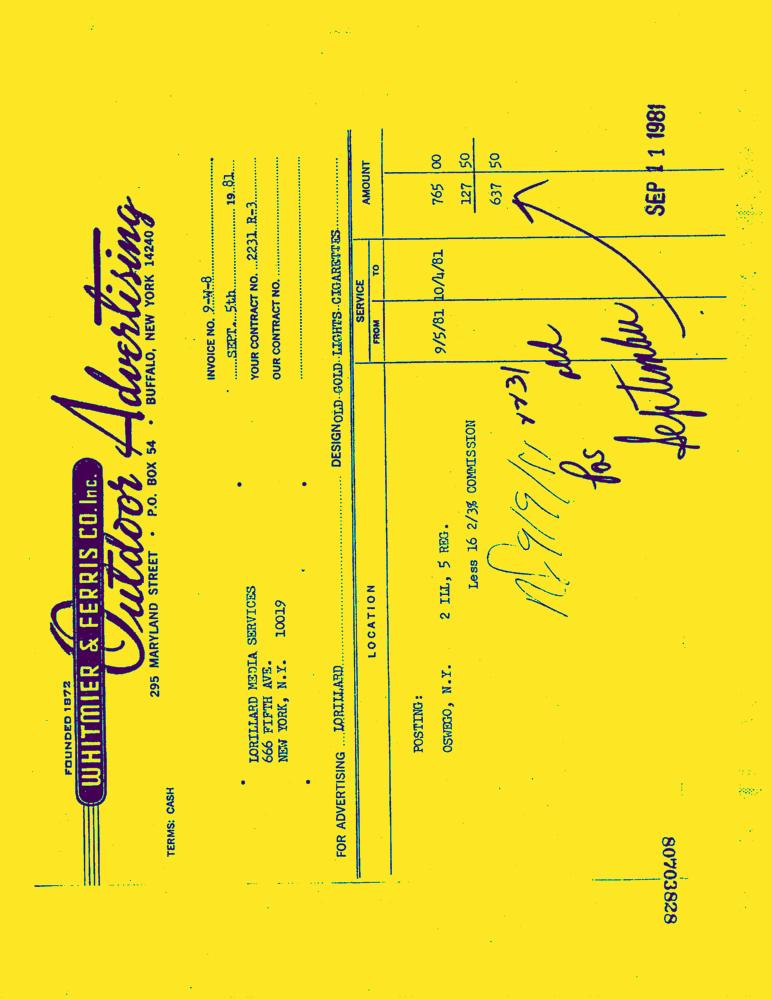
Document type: Invoice-Doc